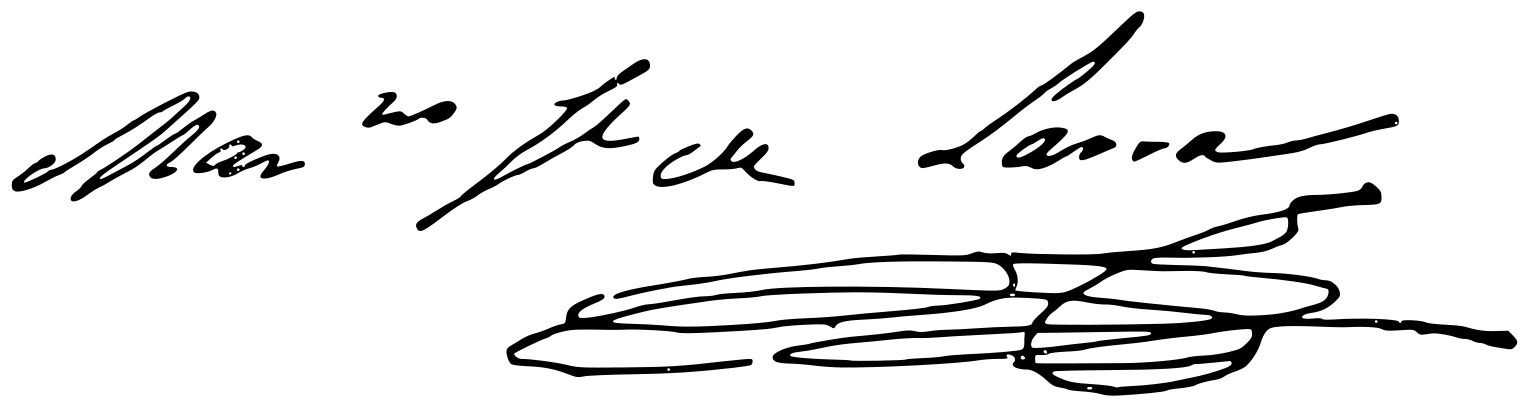
Signature of: mariano josé de larra